Question: What is the suspected problem?
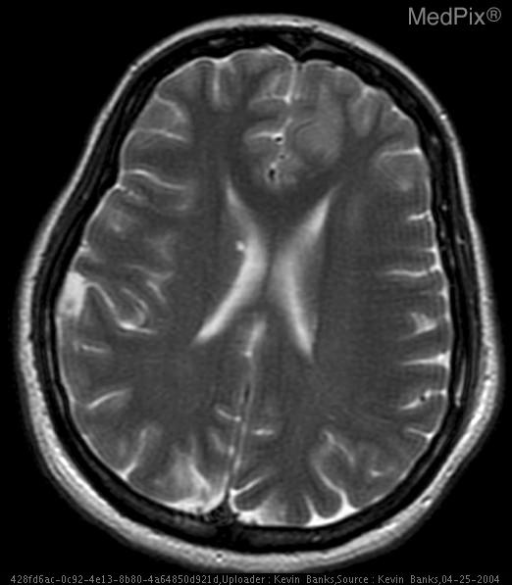
Answer: The findings suggest CT and MR evaluation of the brain demonstrated multiple well-defined cystic lesions in the brain parenchyma and subarachnoid spaces. All lesions were approximately 1cm in size and several appeared to have a small internal nodule. Only one of the lesions (an intra-axial cyst in the frontal lobe) demonstrated any surrounding edema.. Axial T2 weighted image through the brain verifies the cystic nature of the extra-axial lesion seen along the right temporal lobe on initial CT evaluation. No surrounding increased T2 signal is present, confirming the abscence of edema. An internal nodule is again noted.. The patient might have a history of A 35 year-old Hispanic female with no significant past medical history presented with new onset of seizures..